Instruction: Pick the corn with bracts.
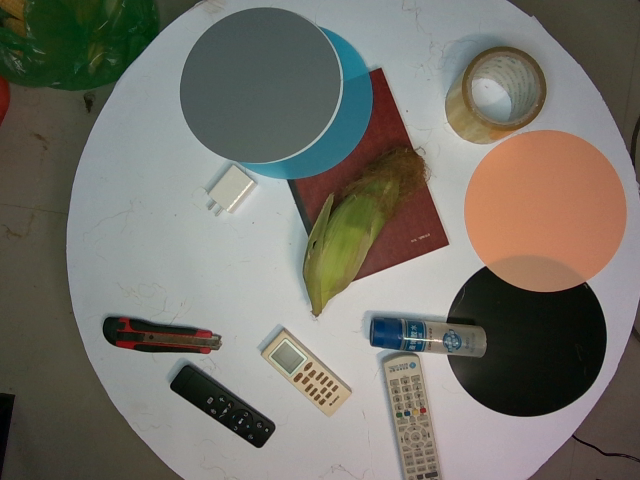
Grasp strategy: vertical